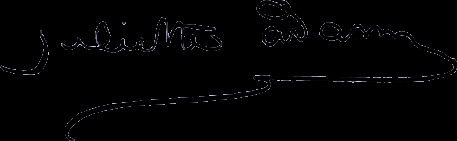
Signature of: juliette adam